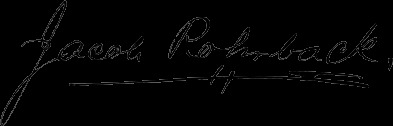
Signature of: jacob rohrback